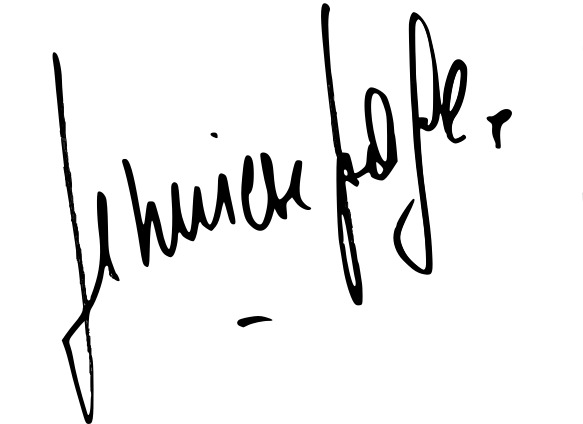
Signature of: geneviève page